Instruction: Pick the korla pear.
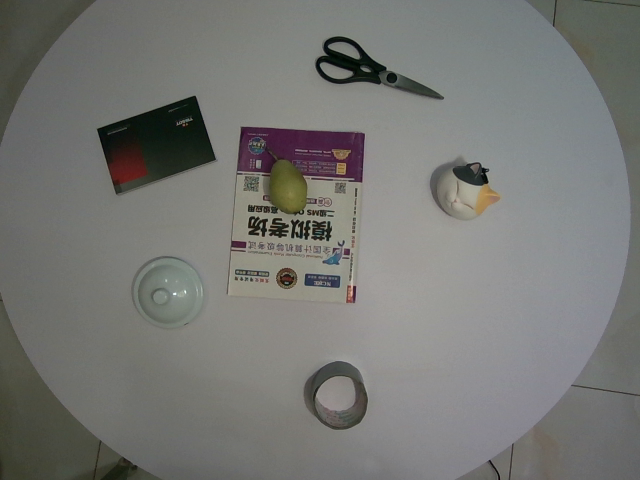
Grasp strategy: vertical